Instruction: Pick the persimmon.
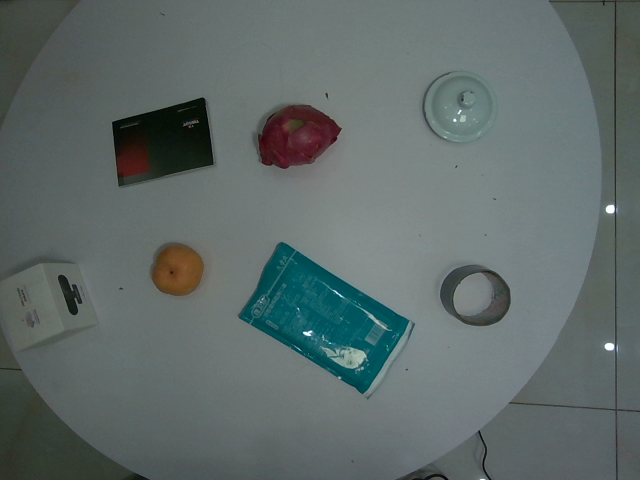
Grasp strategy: vertical